Question: What was observed in the imaging?
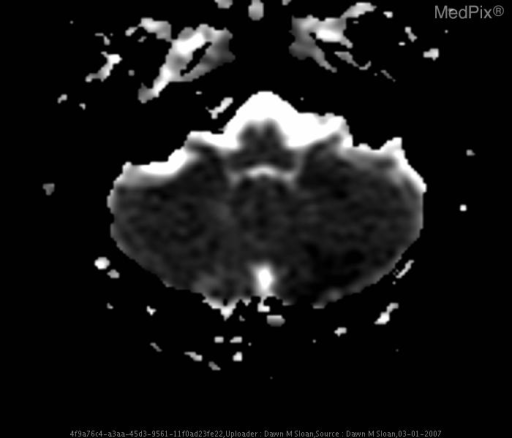
Answer: The imaging shows • CT on HD#1 demonstrated no evidence of infarction, inflammation, or bleeding.
• CT on HD#3 showed a change in density in areas of the left cerebellum
• MRI/MRA of the head and brain on HD#4 demonstrated subacute L PICA territory infarcts and normal intracranial MRA.
• MRI/MRA of the neck on HD#5 demonstrated no dissection, aneurysm or focal stenosis of the vertebral arteries. Infarcts seen on the DWI MR are echoed here in the ADC map, but are dark instead of bright, demonstrating that they are less than 1-2 weeks old. Old infarcts (>1-2 weeks) would also be bright on the ADC..